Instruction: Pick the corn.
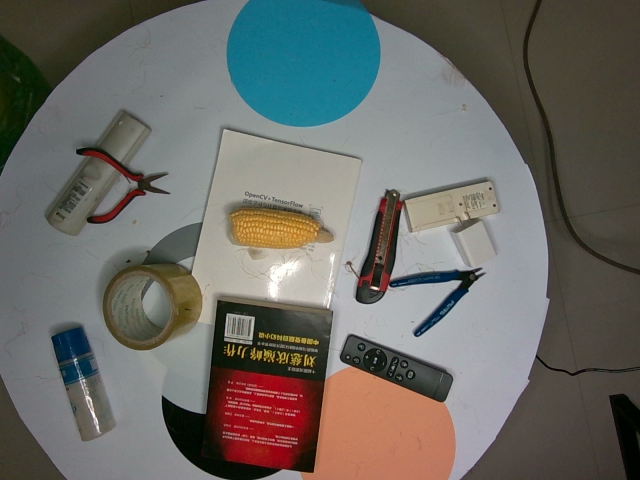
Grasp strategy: vertical